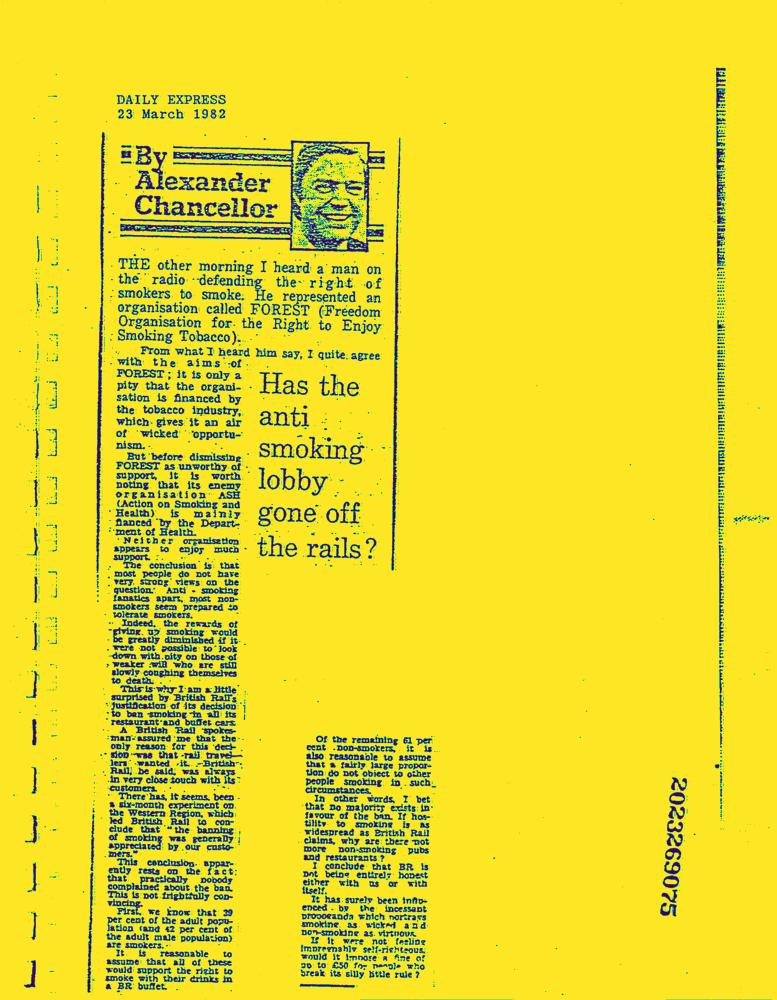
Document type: News-Article